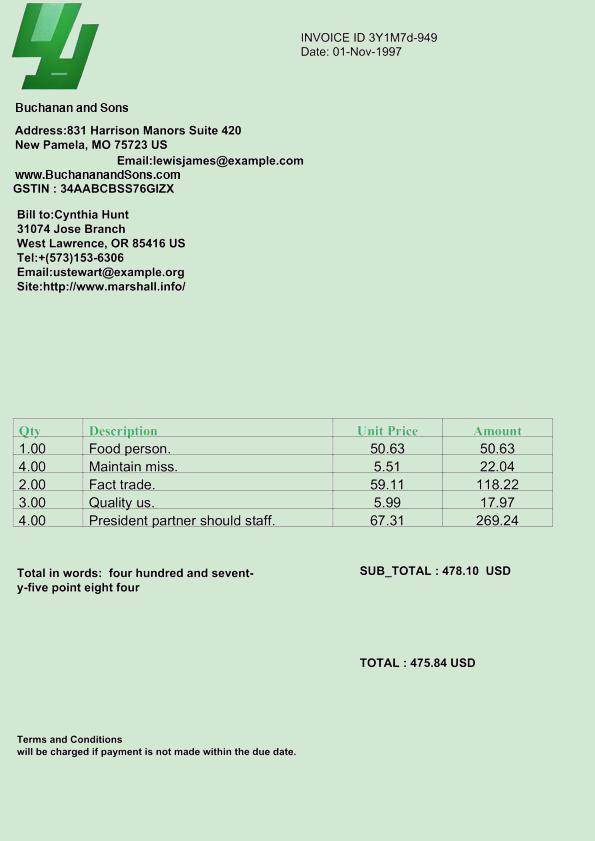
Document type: Invoice